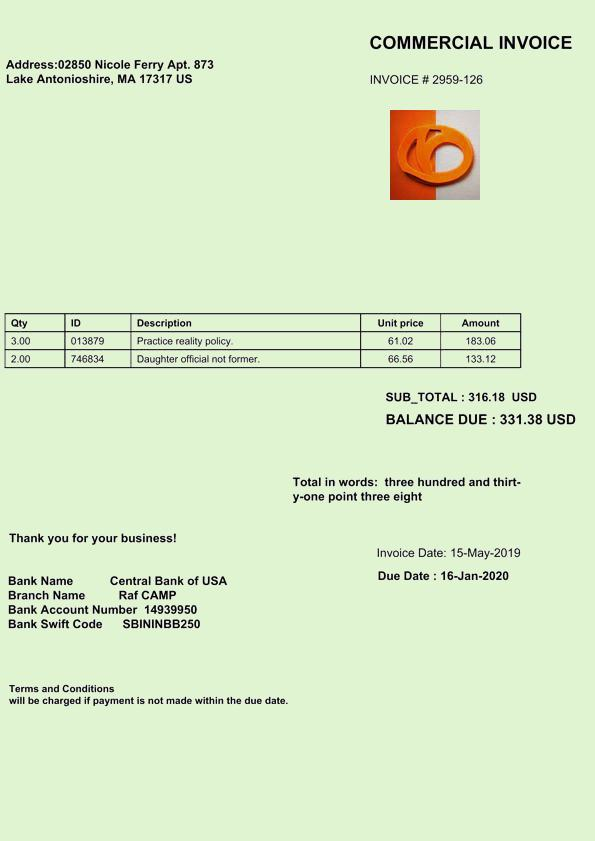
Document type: Invoice